Question: Talk about the condition:
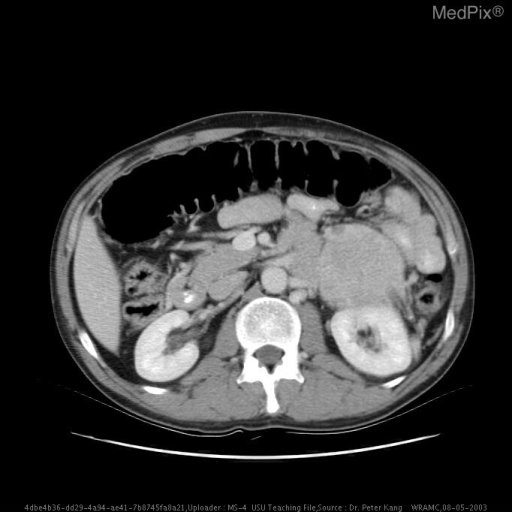
Answer: The disease is discussed as: Adrenal masses are found on CT both when evaluating for a specific disease and also incidentally (the “incidentaloma”) while evaluating for another non-specific complaint.    The incidence of incidentalomas has been estimated to be as high as 1.4% to 10% based on autopsies, but in actual practice occur at a frequency of .35% to 5%.

       Amongst the various imaging modalities available to the clinical/surgical team, CT is the most useful for evaluating adrenal masses.  Utilizing 5 mm collimations, tumors as small as 10 mm may be detected.  Although not accepted in clinical practice, multiple studies indicate that low HU masses are more likely to be benign than malignant.   One series indicates that masses less than 18 HU are benign (85% sensitivity, 100% specificity).  Another set of studies states that those less than 10 HU are benign (73% sensitivity, 96% specificity).   Another factor to consider in evaluation for malignancy is the size of the lesion.  The greater the size of the lesion, the greater the likelihood of adrenal carcinoma versus adenoma.  Lesions less than 3 cm on CT are unlikely to be malignant, whereas lesions greater than 6 cm are usually carcinomas.  In addition metastases tend to be less then 4 cm in size.
      Plain films, ultrasound, and tomograms are not as sensitive, whereas angiography, and scintigraphy are too invasive.  MRI is indicated if malignancy or a pheochromocytoma is suspected.   On T1 or T2 weighted MRI, a benign adrenal adenoma will have the same signal intensity as the surrounding adrenal tissue.  On the other hand, a pheochromocytoma will have a very high signal intensity relative to the surrounding tissue on T2 weighted MRI.  An adrenal carcinoma will be hyperintense relative to the liver, but less so than a pheochromocytoma; and metastatic lesions will similarly have a high signal intensity but not as high as a pheochromocytoma.  Dynamic gadolinium enhanced MRI has been demonstrated to have over 90% specificity and sensitivity in differentiating benign from malignant adrenal masses.
       Fine needle aspiration is very fine for differentiating metastatic versus primary adrenal tumor with 80-100% sensitivity.  However, it is not quite as good at differentiating benign versus malignant primary tumors (54-86% sensitivity).   However, this is countered by the fact that primary adrenal tumors are usually greater than 6 cm, whereas metastatases are usually less than 4 cm.
       Other imaging modalities include nuclear scintigraphy with cholesterol radiotracers (I 19-iodocholesterol and selenomethylnorcholesterol [scintiadren]).  Non hypersecrecting adenomas and tumors secreting cortisol, aldosterone and androgen demonstrate increased uptake.
      One other powerful and exciting imaging modality is positron emission tomography scanning, particularly when fused with CT scans.  PET has proven to be 100% sensitive and specific in differentiating benign and metastatic lesions.  18-F-fluorodeoxyglucose imaging and 131-I MIBG imaging have been used for pheochromocytomas.  111-In octreotide imaging is also used.
       85-90% of pheochromocytomas originate from the chromaffin cells of the adrenal medulla.   The other 10% are extramedullary in origin and more properly termed paragangliomas.  The vast majority are benign with just 10% of them being malignant.   While we are tossing tens around, 10% of pheochromocytomas are found in childhood, 10% are familial, meaning that they are found in certain syndromes.
      Pheochromocytomas cause paroxysmal or persistent hypertension due to excess epinephrine/normetanephrine production.   However, only .1-.3% of hypertensive patients have this as cause of hypertension.  Less than half of the patients with pheochromocytoma present with paroxysmal hypertension.  The majority have chronic hypertension, or chronic hypertension with overlying lability.  Paroxysms can be triggered by stress, exercise, posture change, palpation, smoking, and even urination.  Other symptoms include tachycardia, palpitations, headache, sweating, tremor, anxiety and a sense of impending doom. Less frequent symptoms include abdominal or chest pain, nausea and vomiting.  Hypertension can lead to CHF, pulmonary edema, MI, ventricular fibrillation and CVAs.  Catecholamine cardiomyopathy describes the damage to the heart due to pheochromocytoma:   the process of cardiac  ischemic damage secondary to catecholamine induced vasomotor constriction of myocardial circulation or direct toxicity from catecholamines.
    Occasionally, pheochromocytomas elaborate other steroids or peptides, leading to syndromes such as Cushing’s.  Classically, however, catecholamine secreting pheochromocytoma is diagnosed by increased urinary excretion of catecholamines, their metabolites (VMA), and metanephrines, and the imaging modalities described above.  Certain medications may confound diagnosis by falsely elevating catecholamines.  These include TCAs, BZDs, amphetamines; labetalol, L-dopa, methyldopa, clonidine, and alcohol.
      Pheochromocytomas occasionally (10%) occur in familial, mainly autosomal dominant syndrome including : MEN II a or II b, tuberous sclerosis, von Hippel-Lindau, von Recklinghausen and Sturge-Weber syndrome.  Familial forms occur mainly in childhood with a male preponderance.  Non-familial forms typically occur between 40-60 years of age with a slight female preponderance.
      After diagnosis, pheochromocytomas must be localized with the use of CT, MRI, MIBG, and PET scans.  98% are found in the abdominal cavity, but pheochromocytomas can be found anywhere from the base of the skull to the pelvis, in a para-aortic or para-vertebral location.  Occult pheochromocytomas are classically found in the bladder, or in the organ of Zuckerkandl (which is located superior to the branching of the inferior mesenteric artery, anterior to the aorta).
      Pheochromocytomas must be removed surgically.  It is absolutely essential to modulate catecholamine release pre-operatively by administering alpha blockers (usu phenoxybenzamine 40-160 mg QD divided) in sufficient dose to cause nasal stuffiness or borderline hypotension. Beta blockade with propanolol to control excess beta stimulation (tachycardia/cardiac arrhythmia) is doen AFTER alpha blockade.  Otherwise peripheral perfusion may be compromised.  Volume replace for adequate circulating volume if necessary.  Utilize a midline or transverse incision to explore the adrenals bilaterally and explore the paraaortic and paracaval retroperitoneum from diaphragm to pelvis.  Laparoscopic adrenalectomy utilizing a flank, retroperitoneal or transabdominal approach is a newer technique which offers lower morbidity, and decreased hospital stay.  However, the surgeon must be sure to localize all tumors in advance via imaging studies.